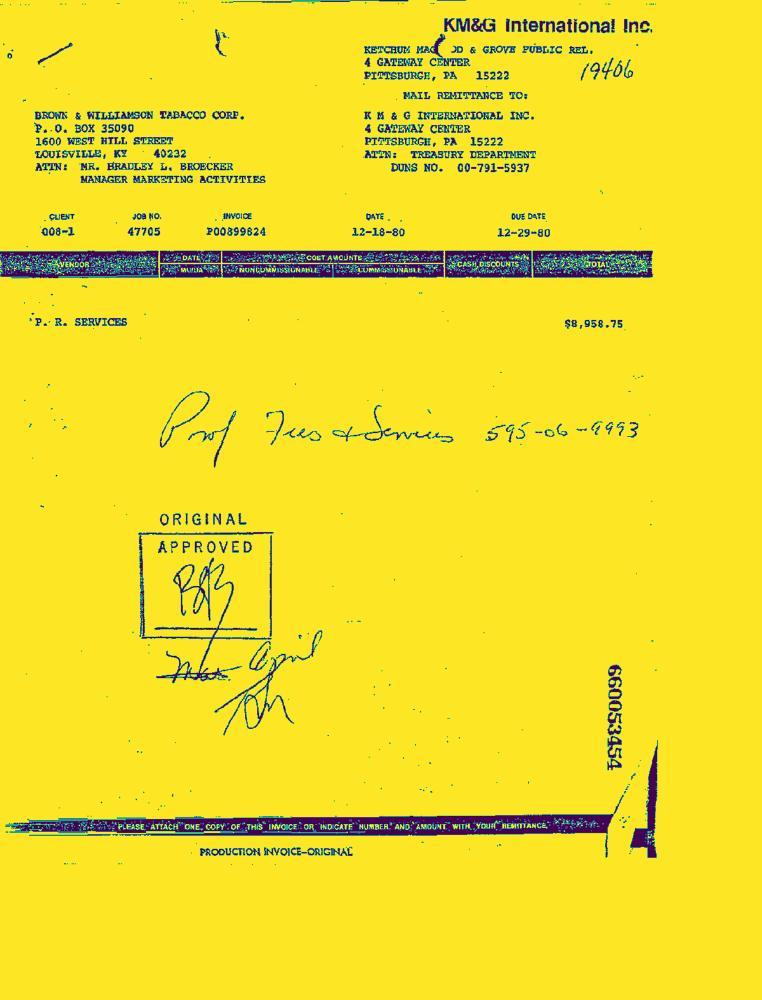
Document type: Invoice-Doc